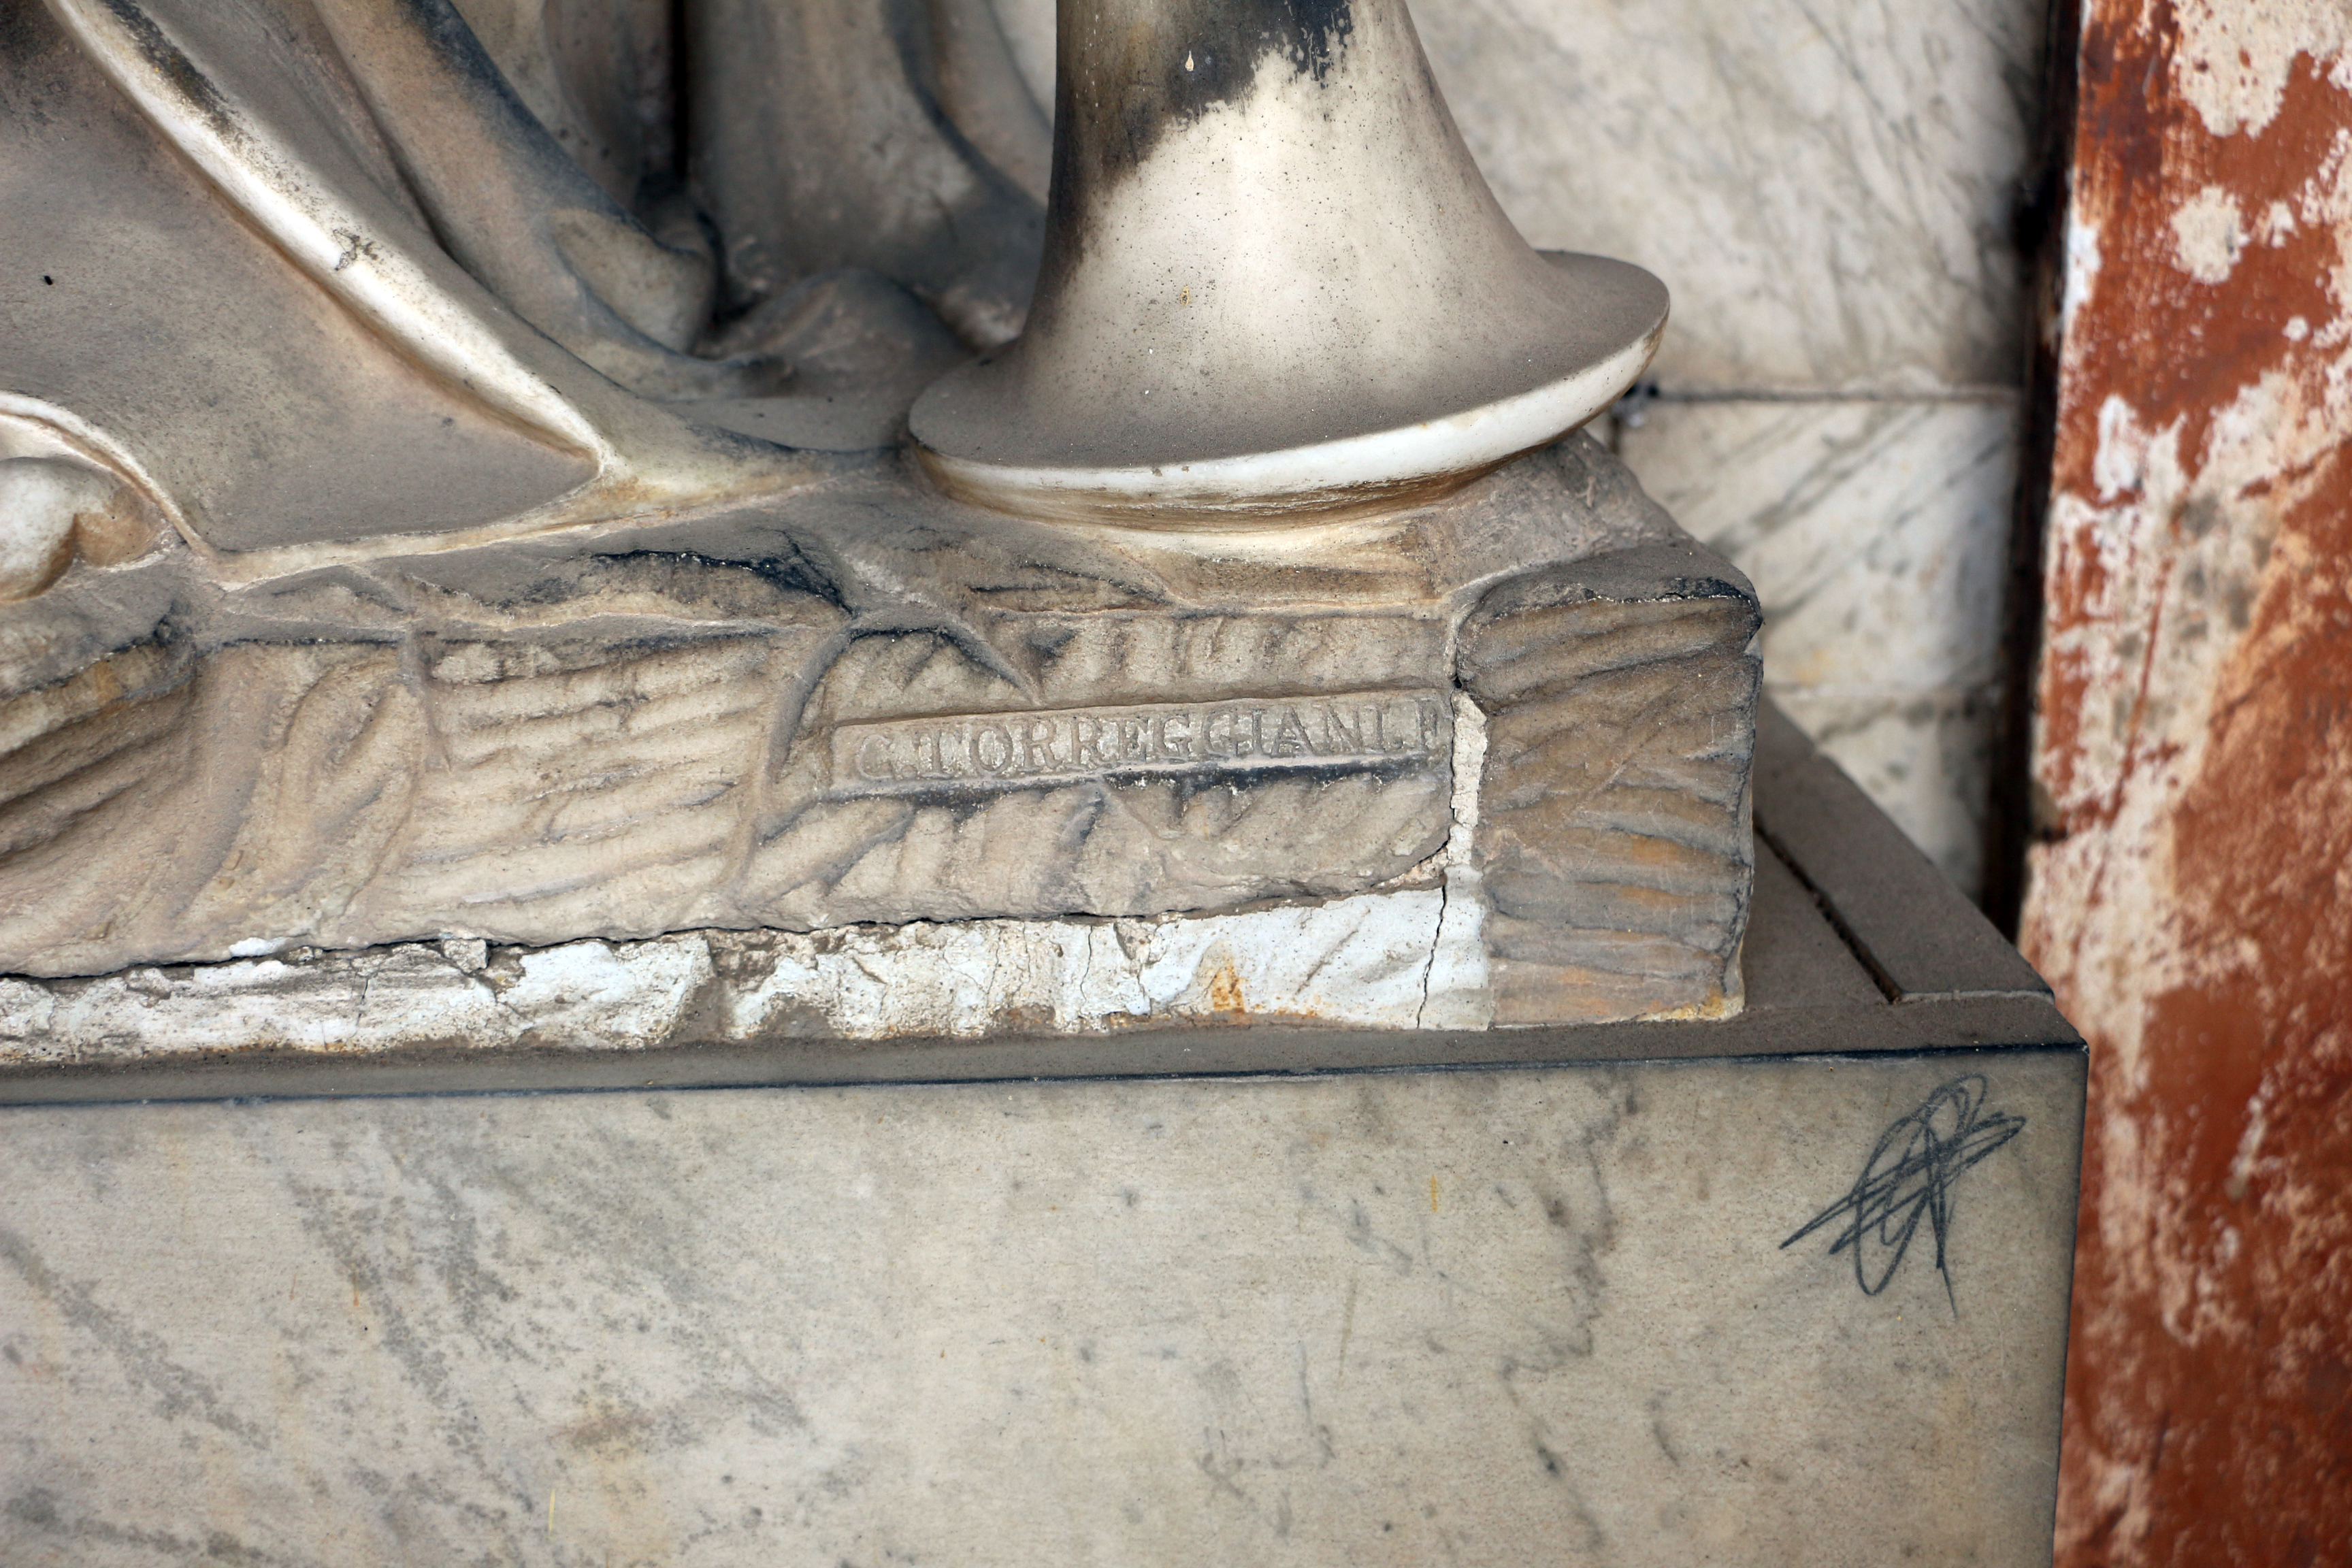
Signature of: camillo torreggiani